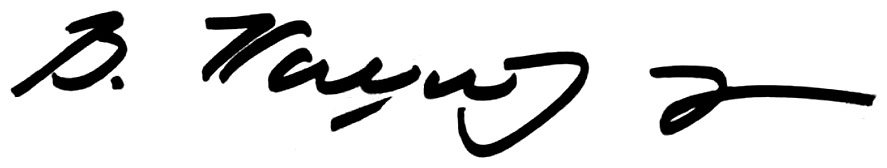
Signature of: vojislav koštunica